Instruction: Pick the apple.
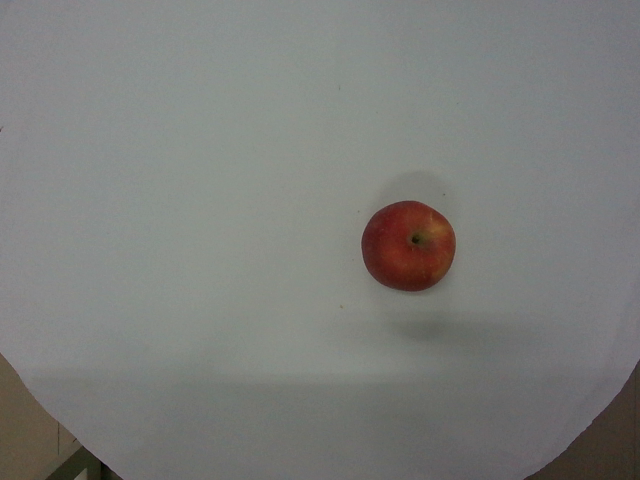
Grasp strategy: vertical